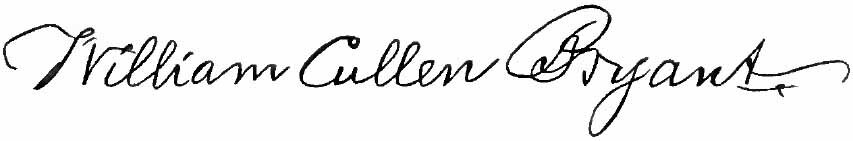
Signature of: william cullen bryant